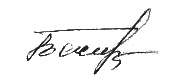
Signature of: vasiura hryhoriy